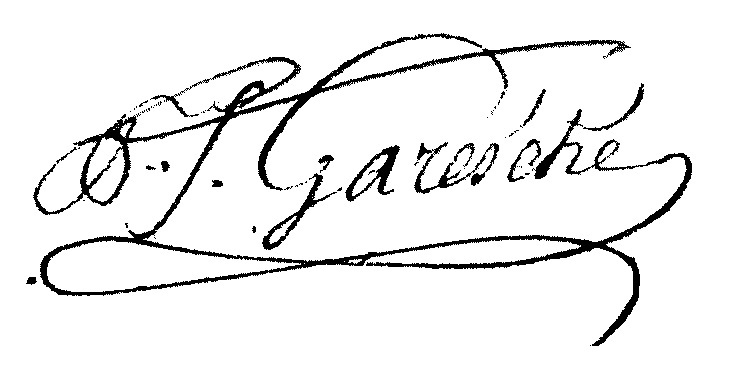
Signature of: pierre isaac garesché